Question: What might the diagnosis be?
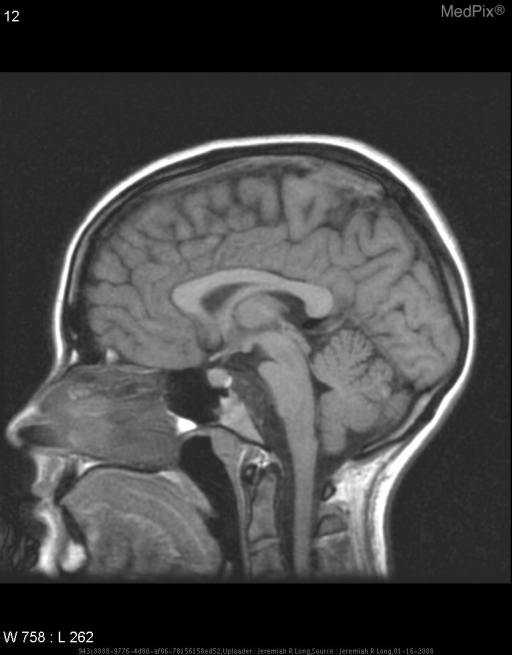
Answer: The possible diagnosis includes Chordoma
Metastatic disease
Multiple myeloma
Chondrosarcoma
Cholestatoma.